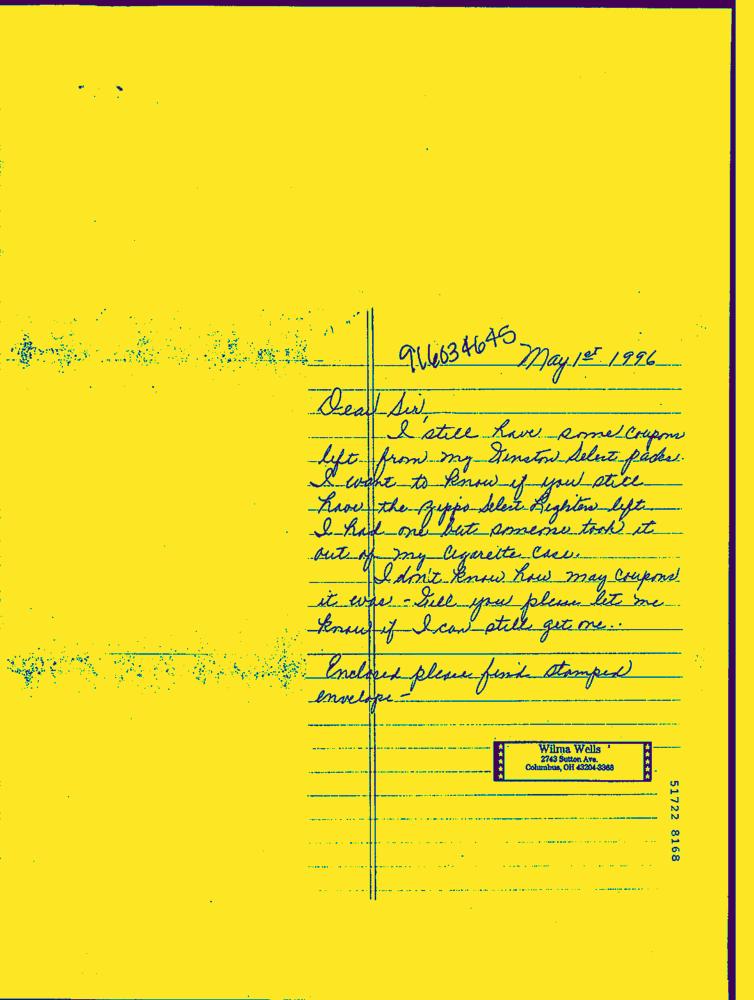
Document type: Hand-Written